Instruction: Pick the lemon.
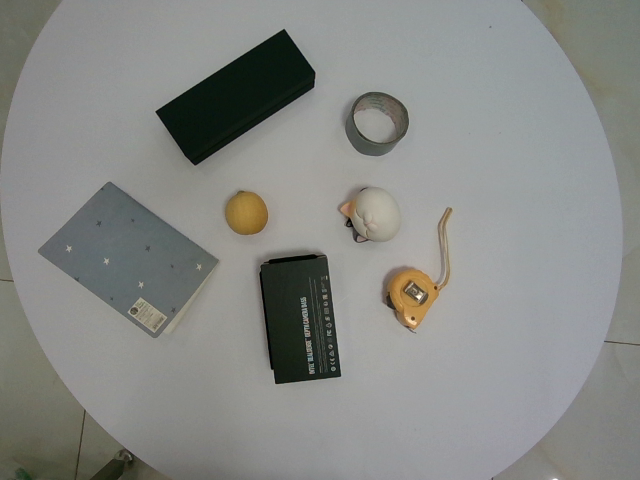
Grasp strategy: vertical